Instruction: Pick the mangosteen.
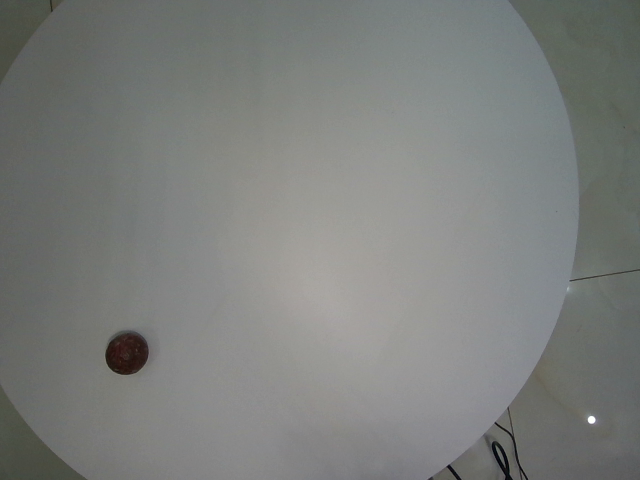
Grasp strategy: vertical